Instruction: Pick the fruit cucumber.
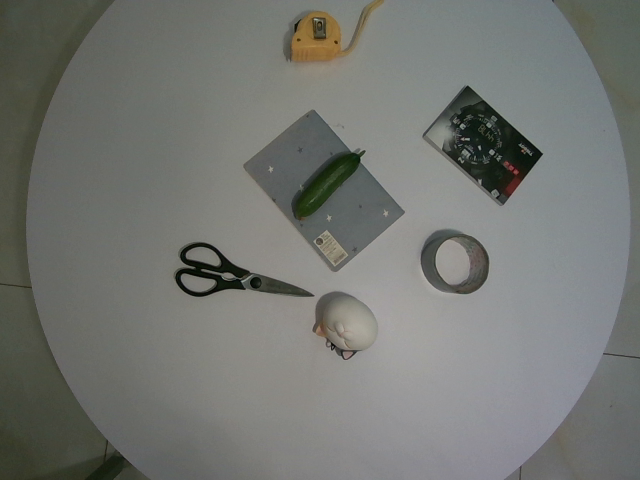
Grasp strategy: vertical